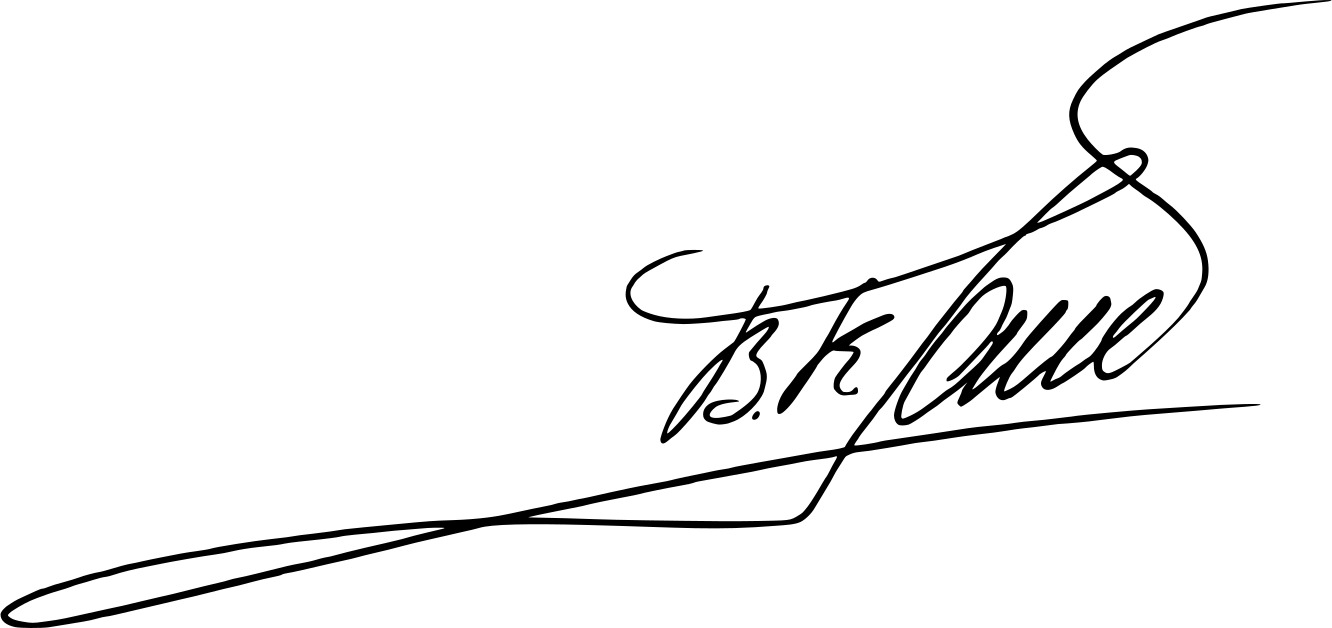
Signature of: vitaly ganchev